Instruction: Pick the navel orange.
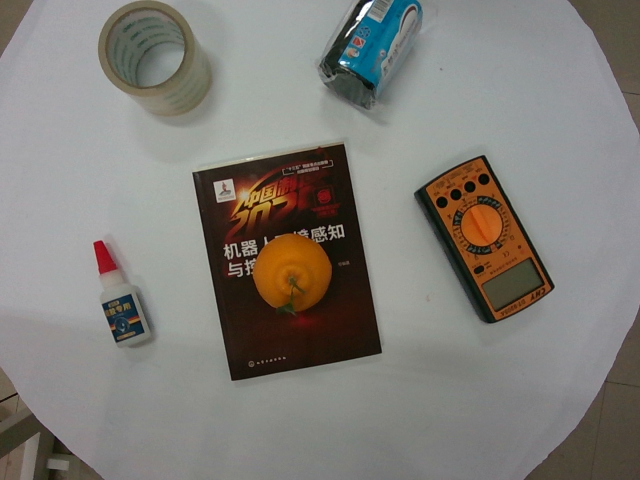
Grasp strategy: vertical